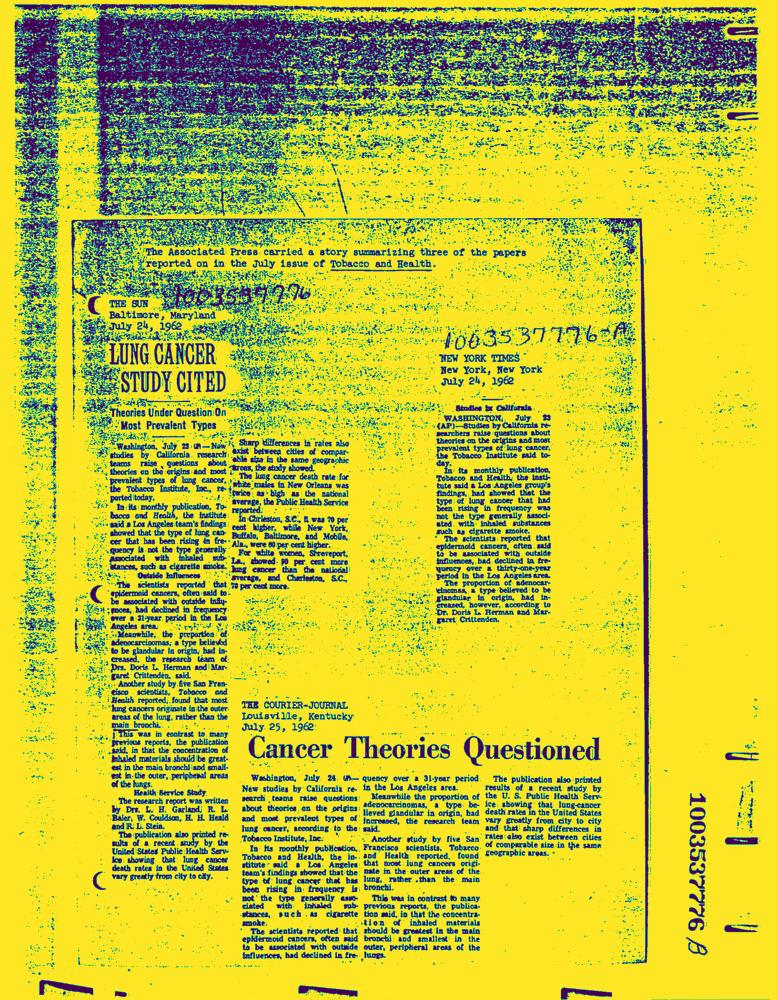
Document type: News-Article